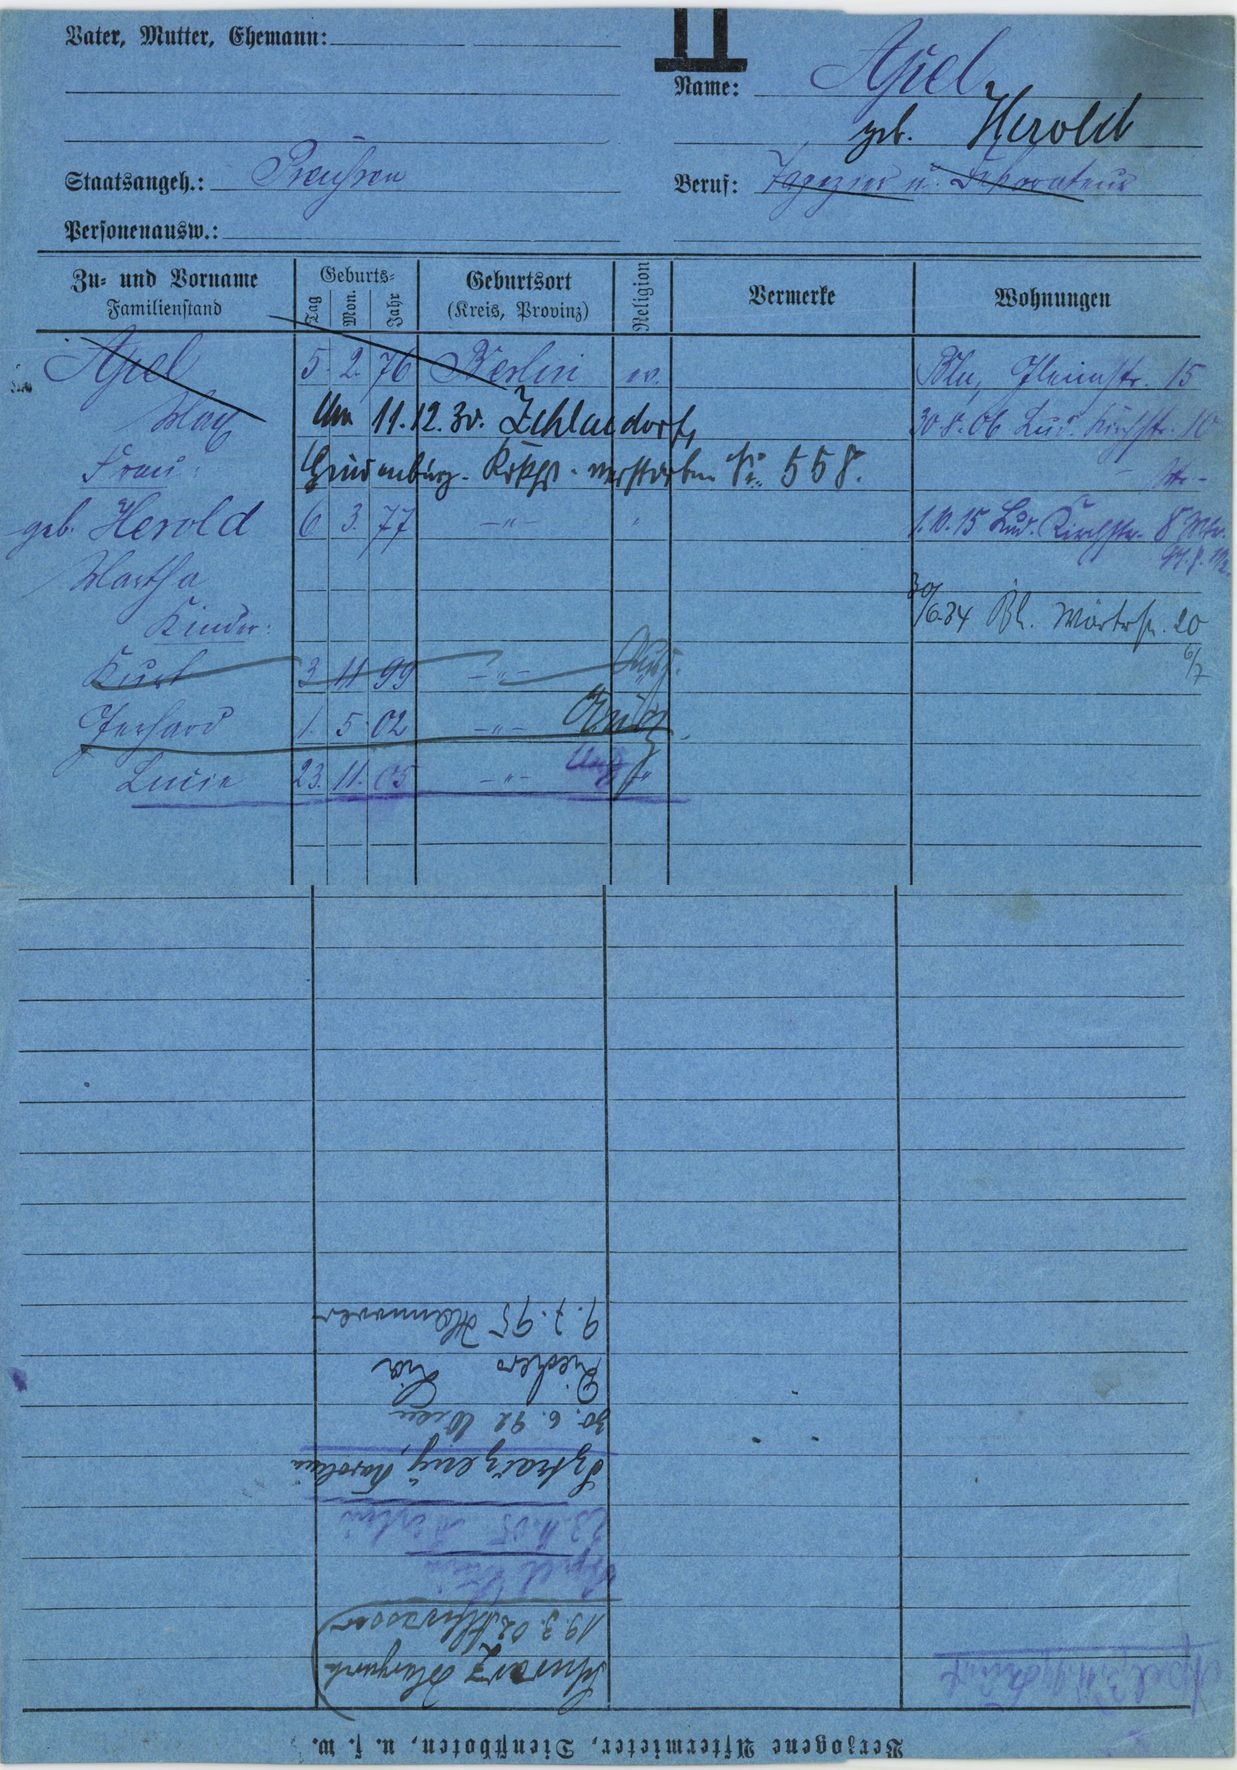
Apel

geb. Herold